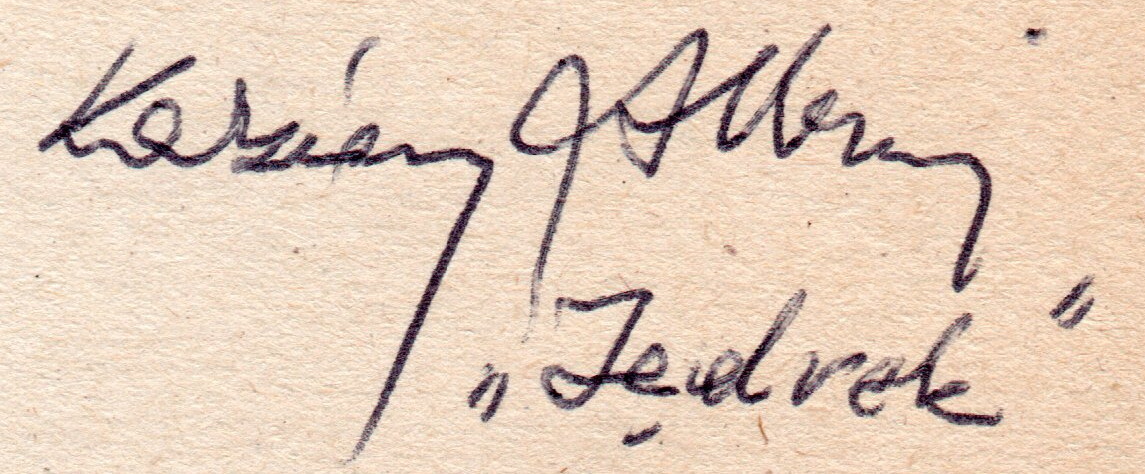
Signature of: kazimierz albin